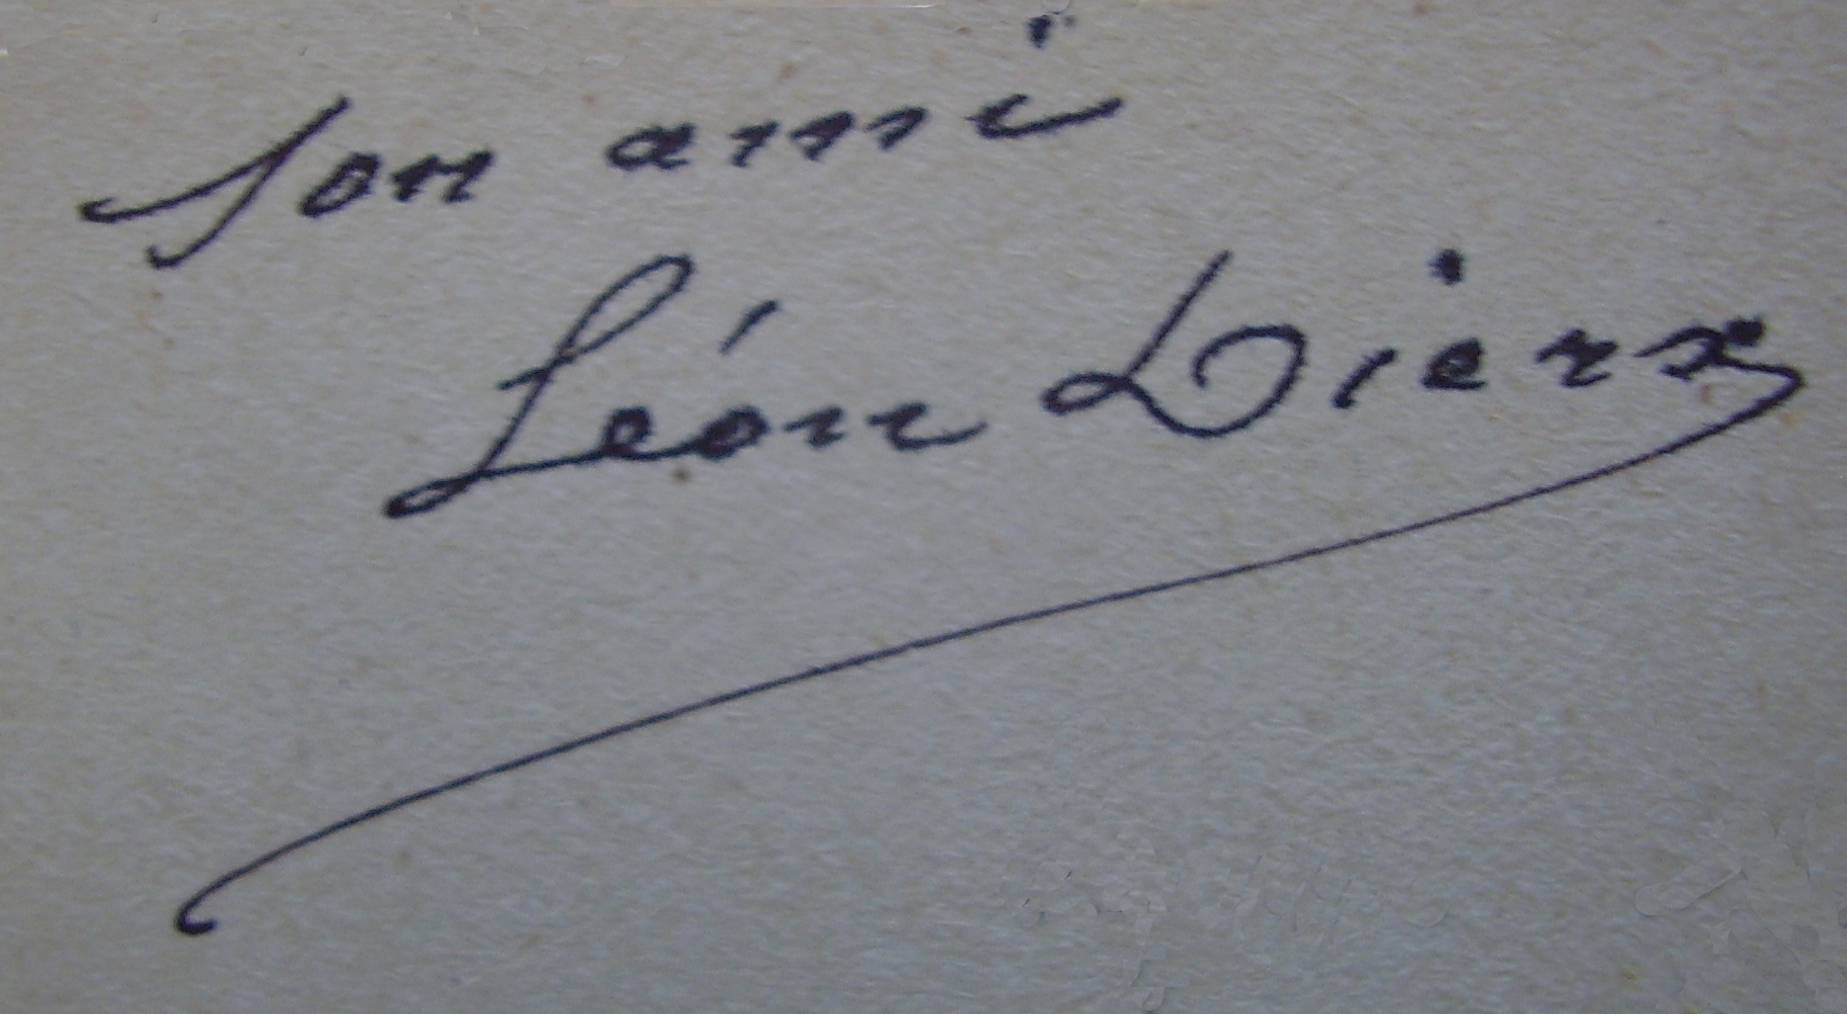
Signature of: léon dierx